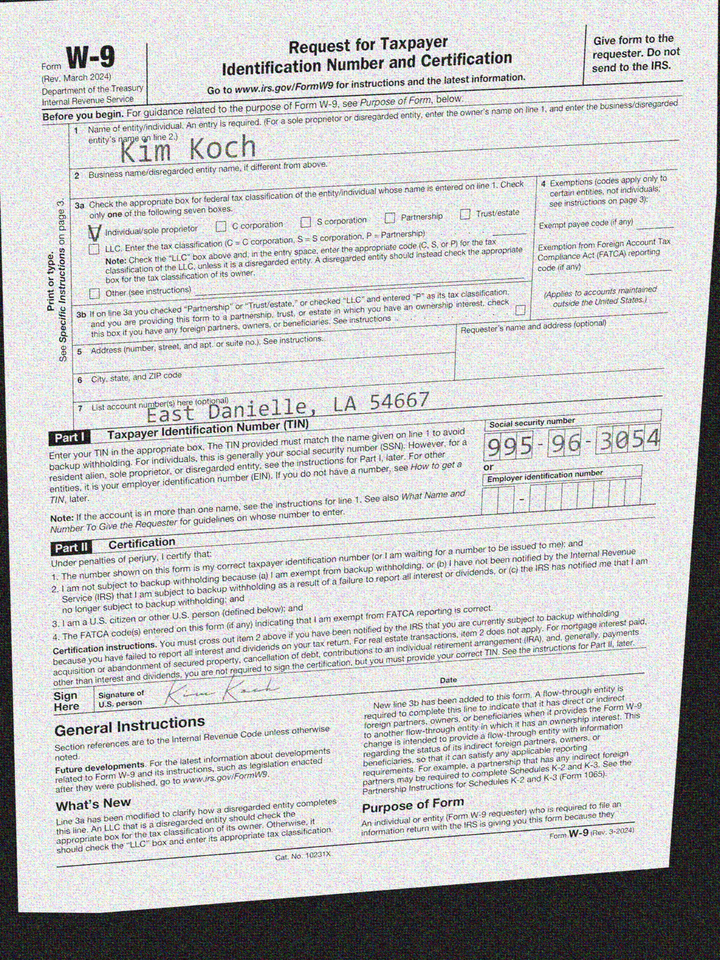
adr2: East Danielle, LA 54667
cbx: yes
ssn: 995963054
enm: Kim Koch